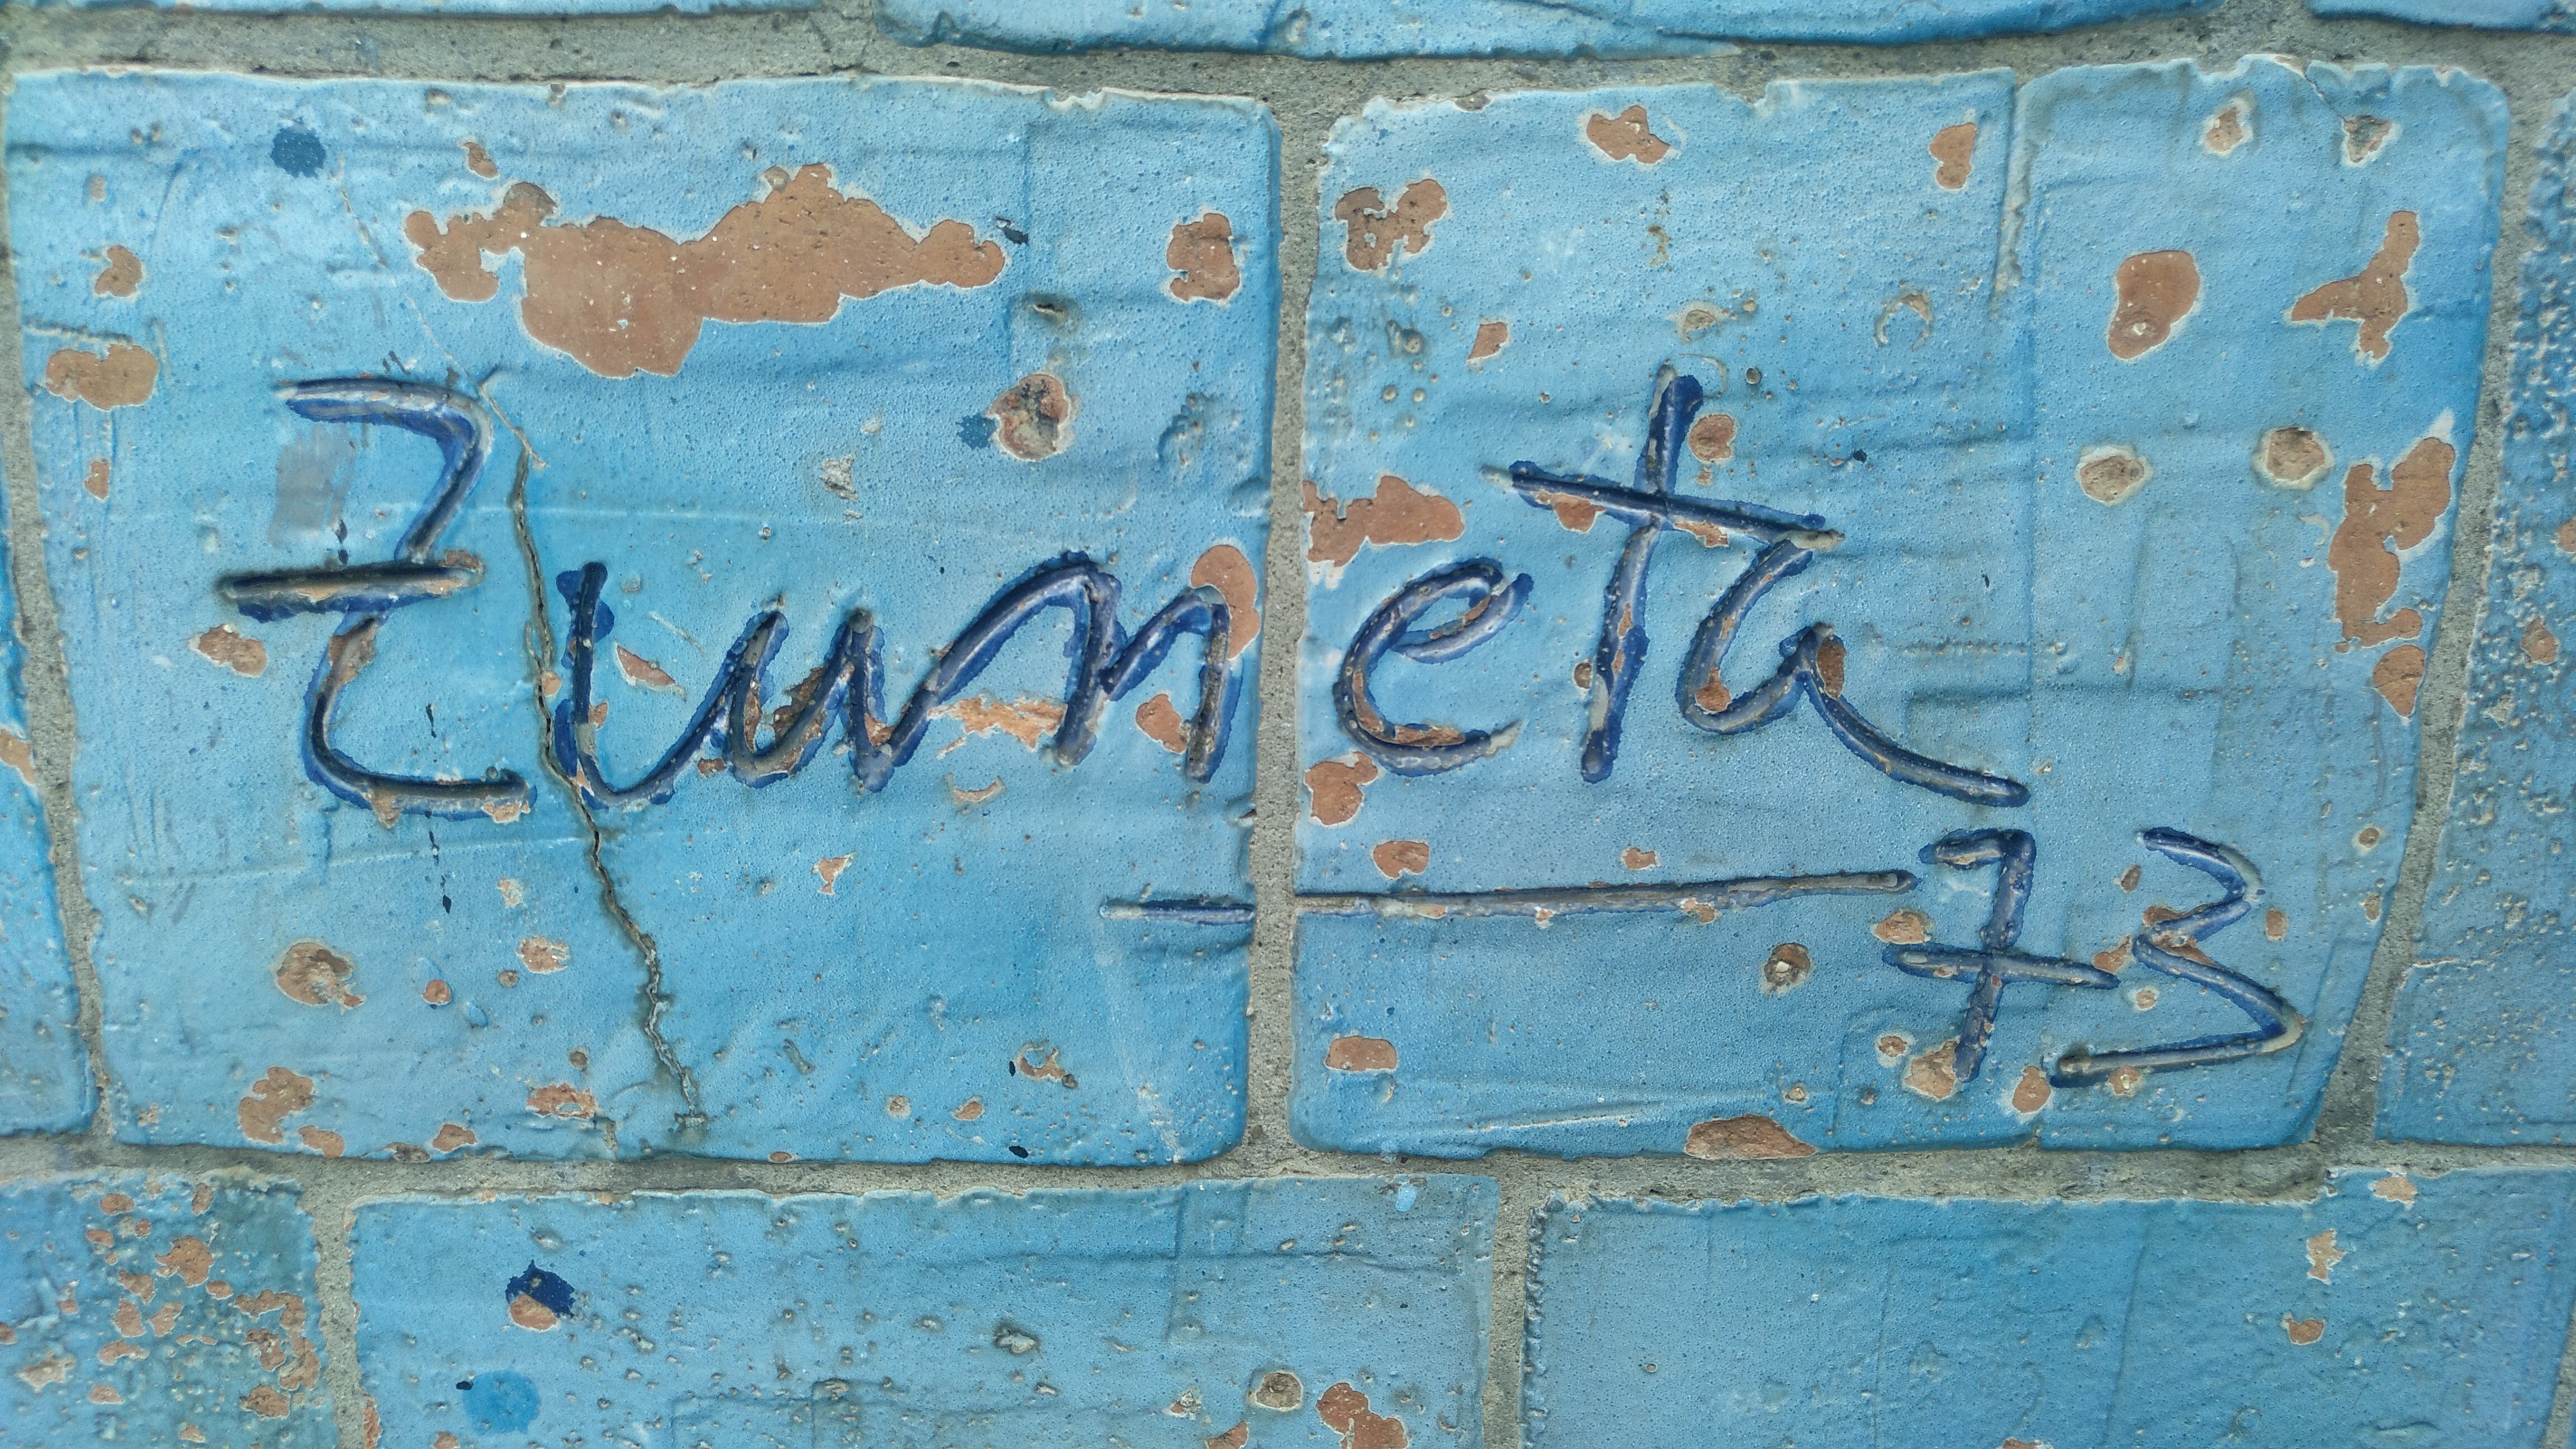
Signature of: josé luis zumeta